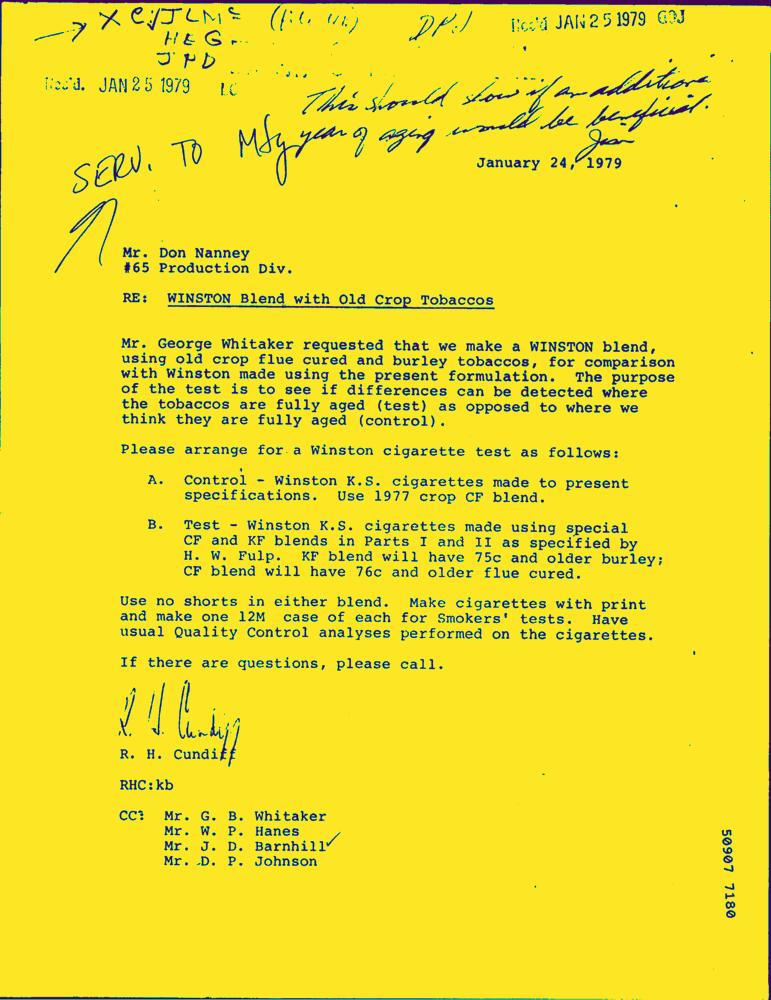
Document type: Letter-Doc